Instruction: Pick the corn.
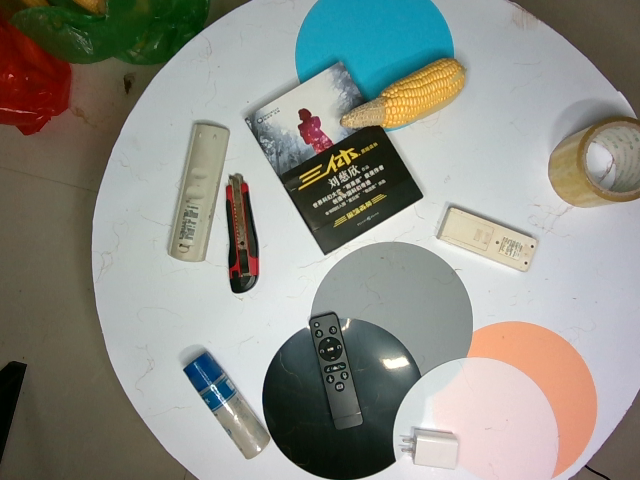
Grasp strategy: vertical